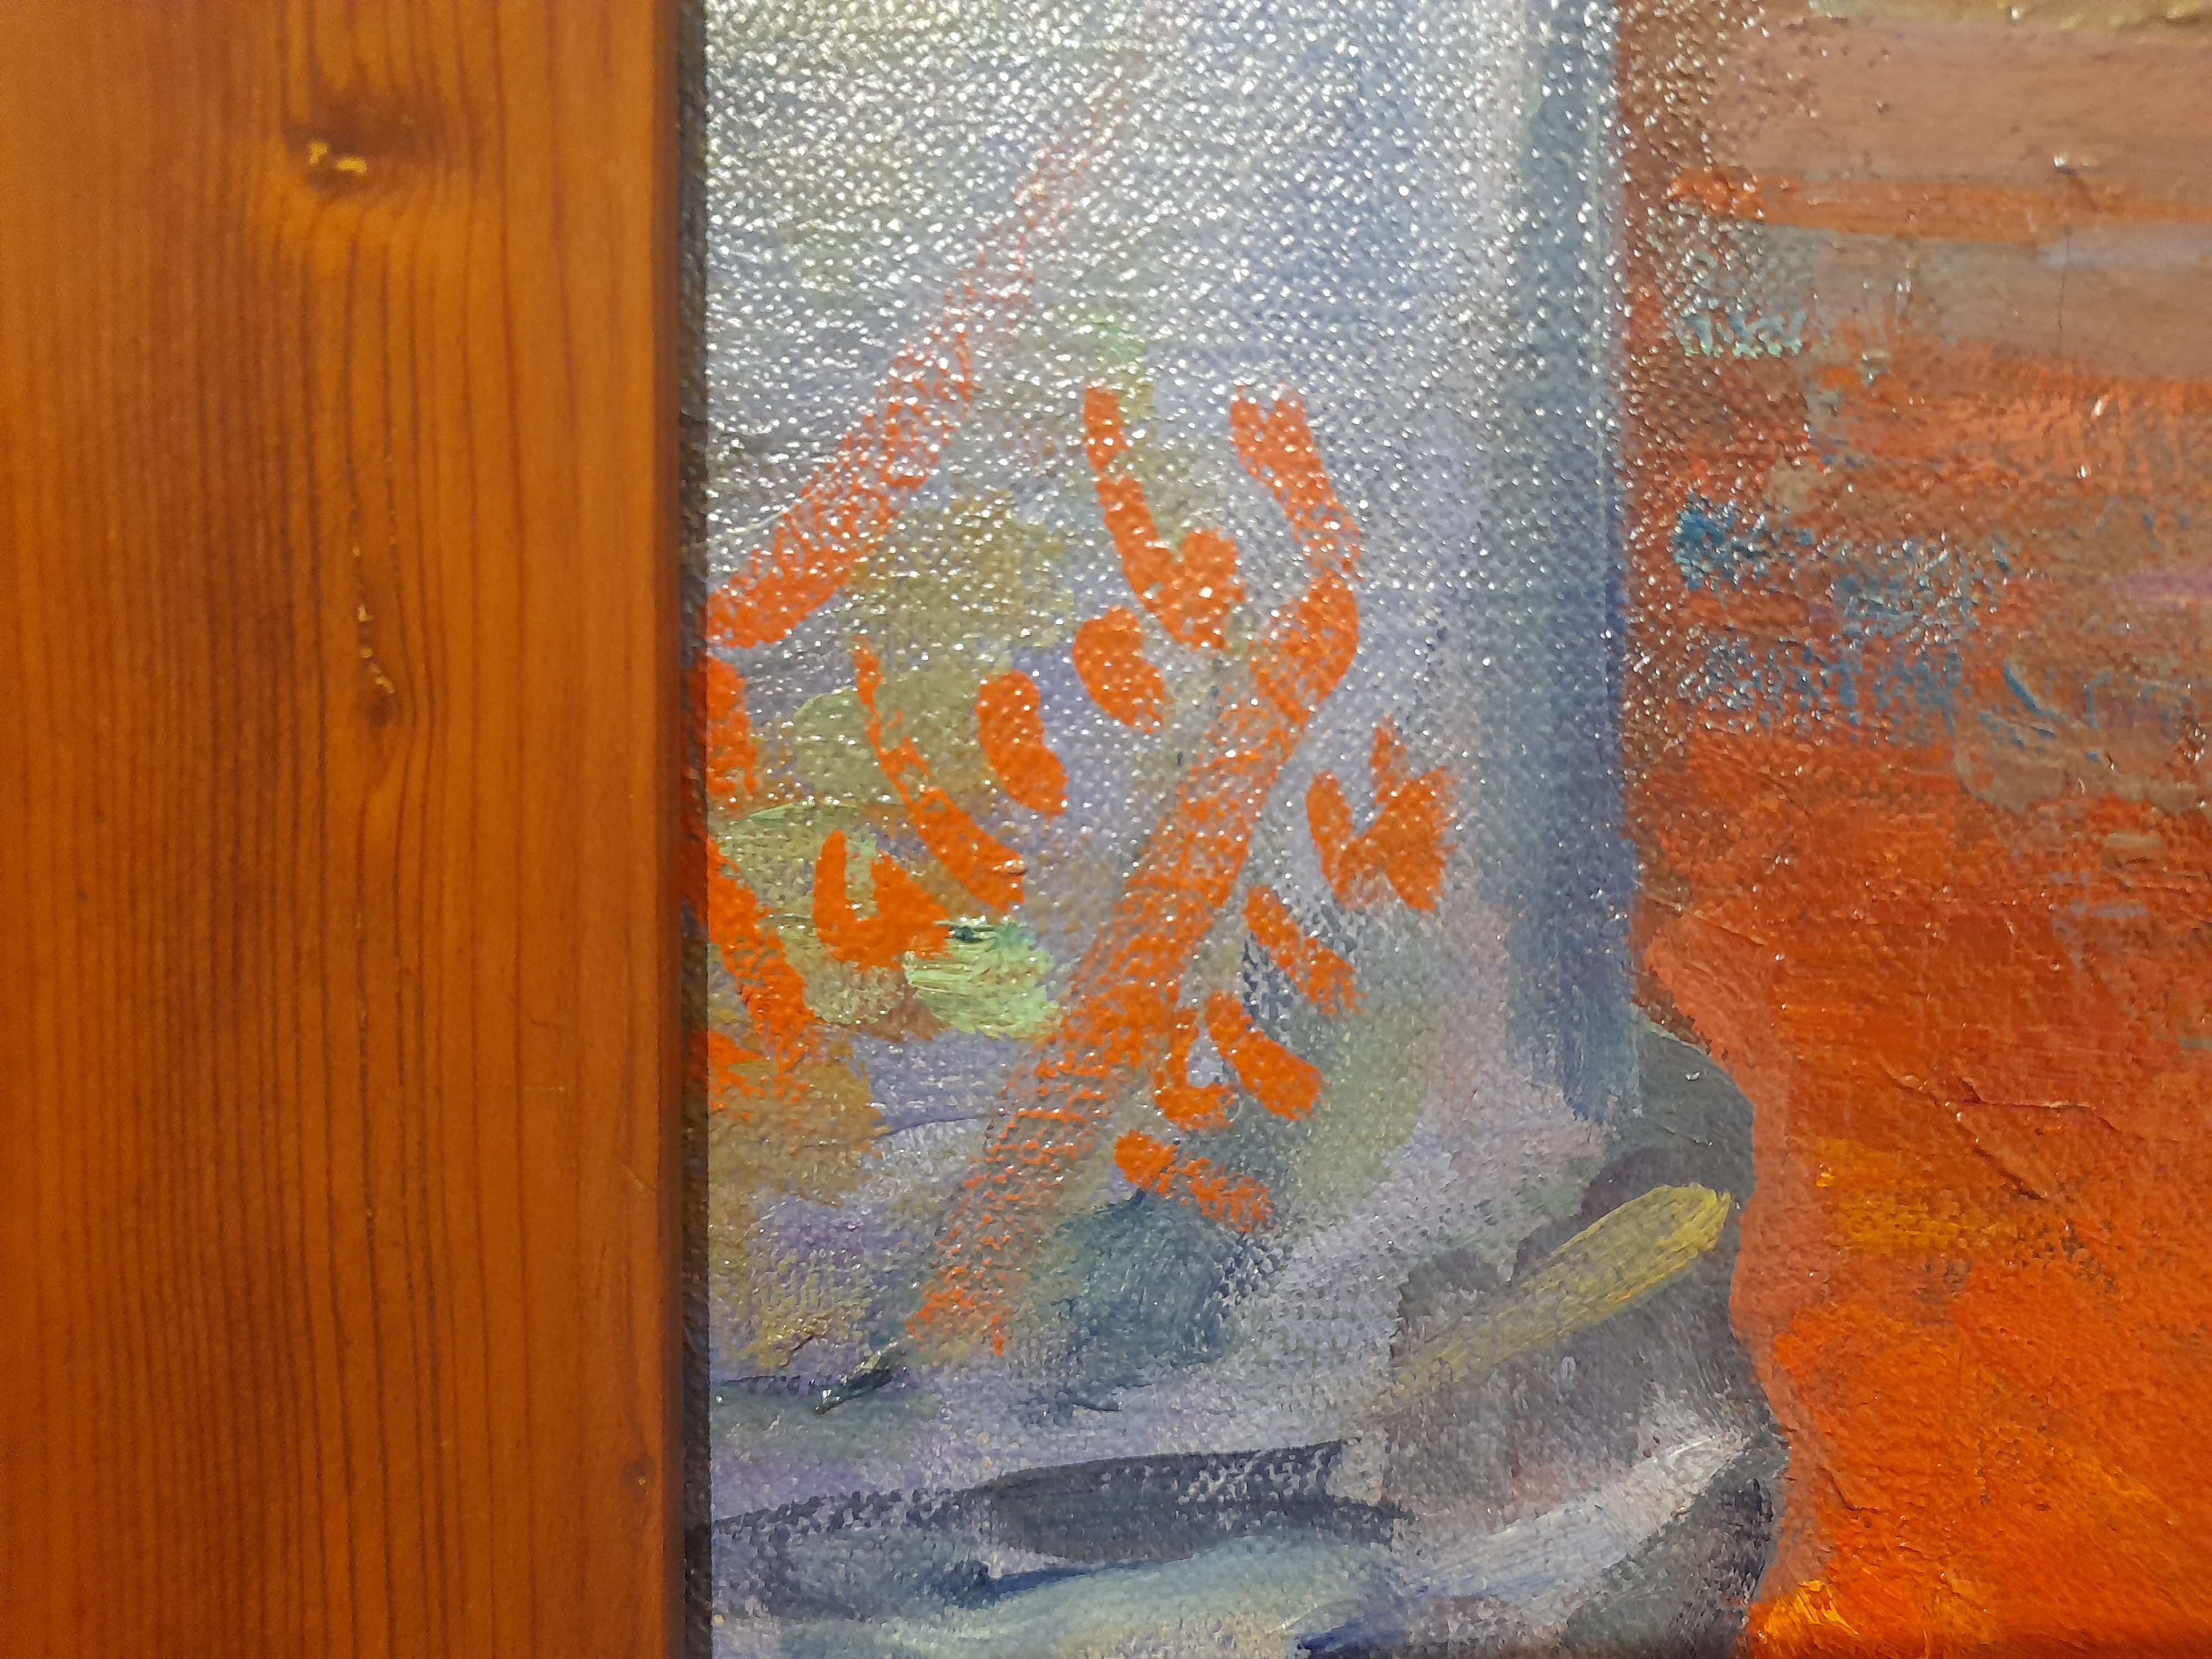
Signature of: khalil saleeby